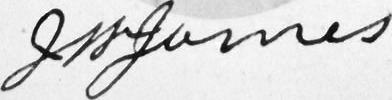
Signature of: jesse james